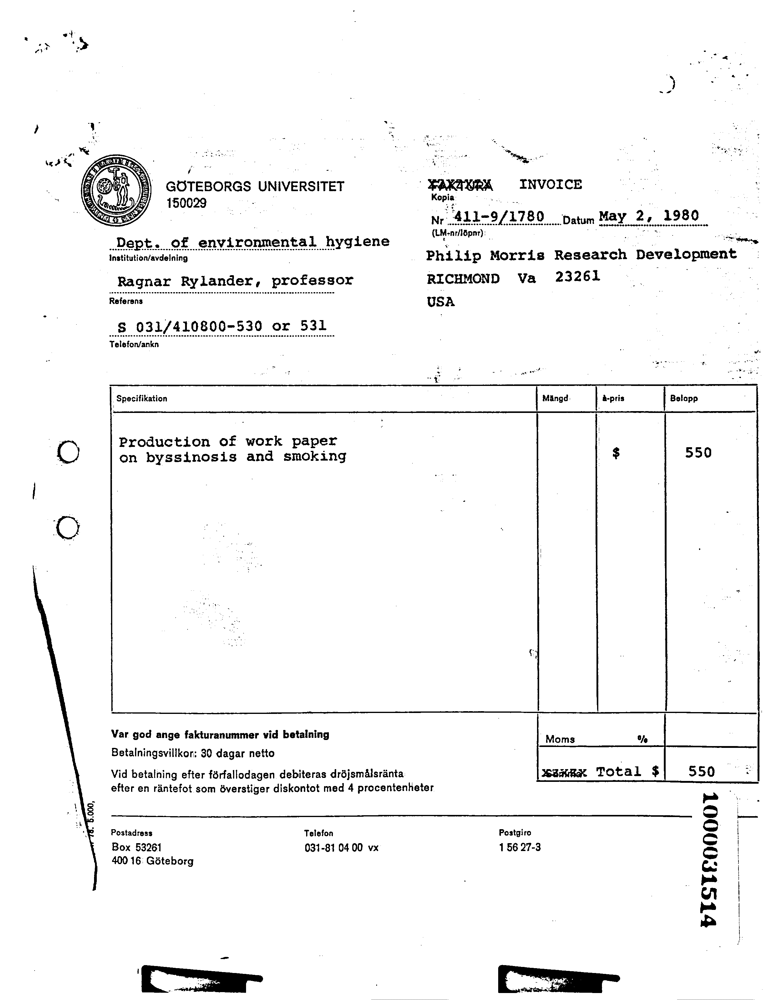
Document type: Invoice